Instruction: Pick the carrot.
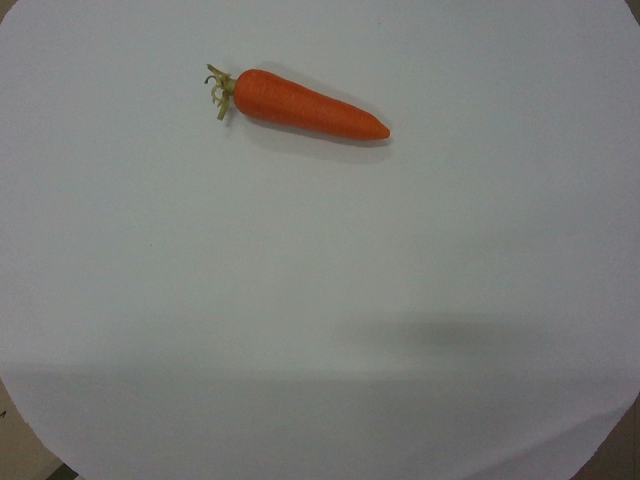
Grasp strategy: vertical